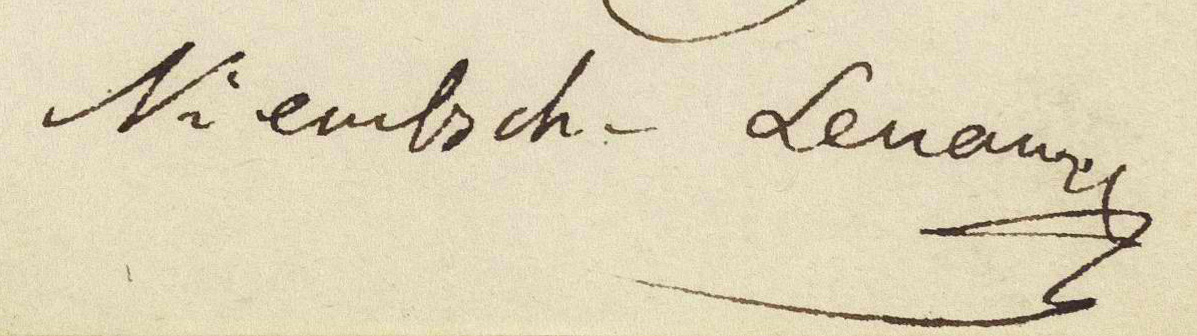
Signature of: nikolaus lenau